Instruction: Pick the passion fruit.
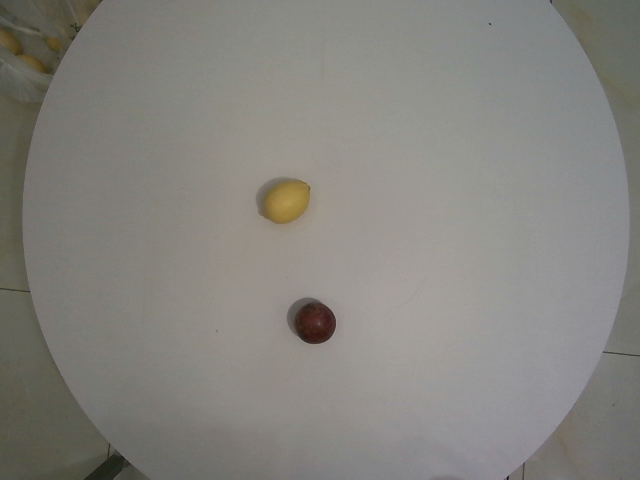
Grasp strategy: vertical